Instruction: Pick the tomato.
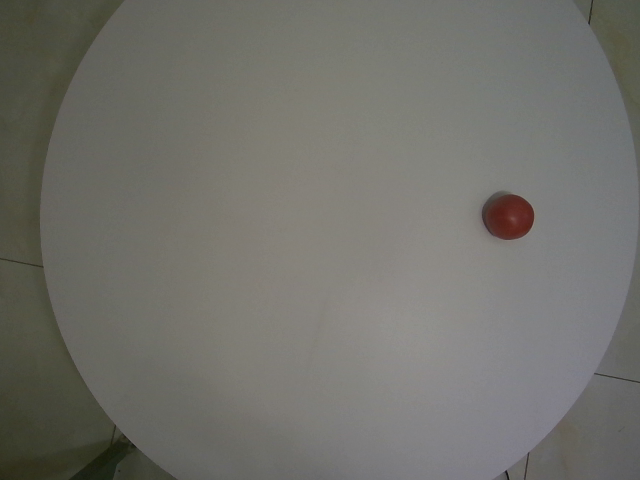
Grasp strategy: vertical